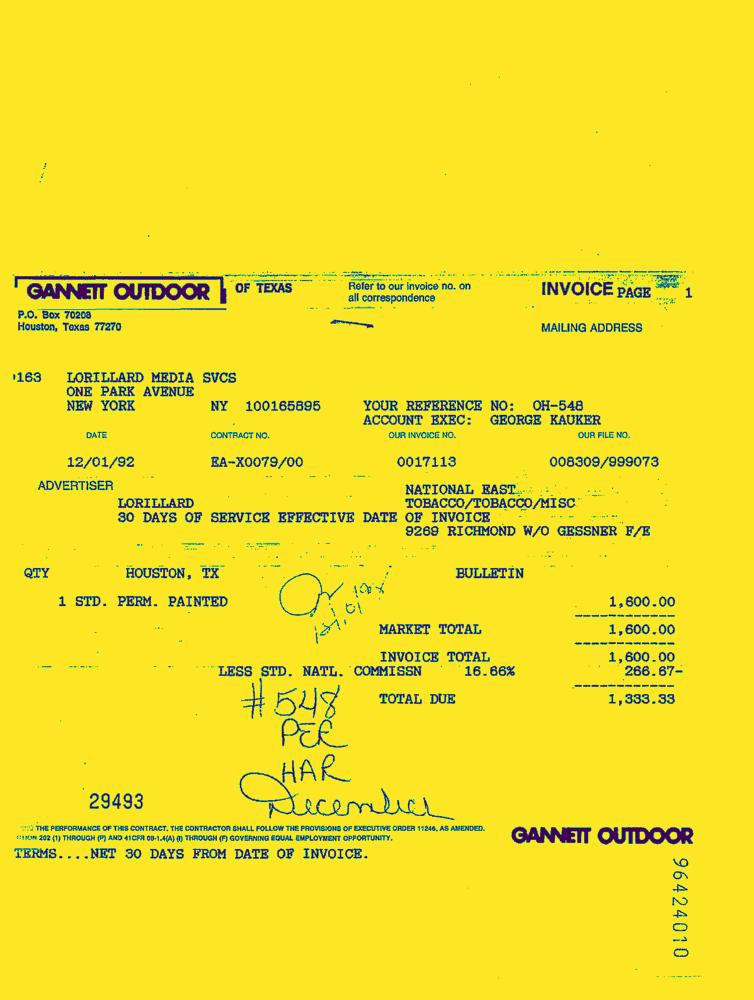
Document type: Invoice-Doc